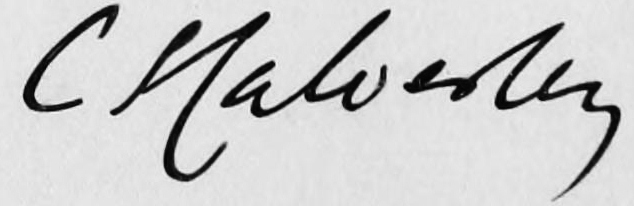
Signature of: charles stuart calverley